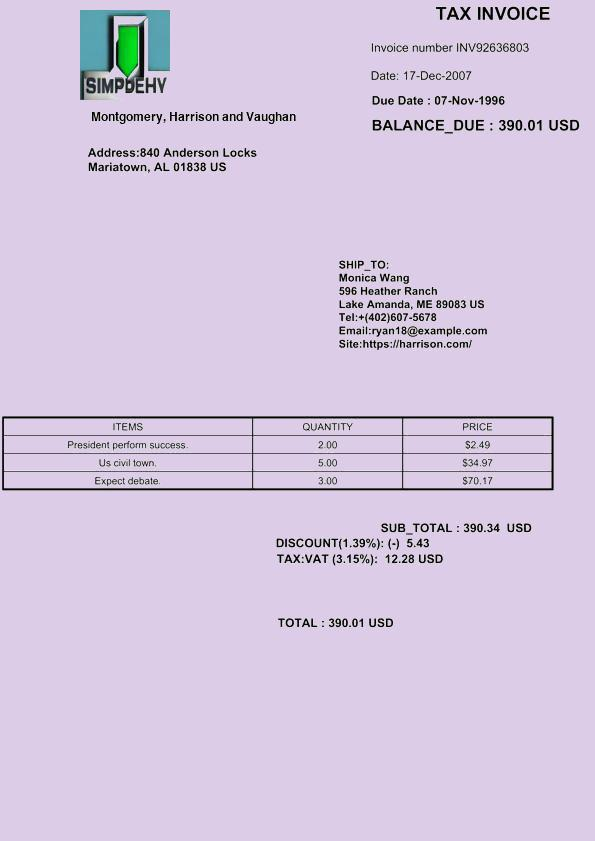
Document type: Invoice